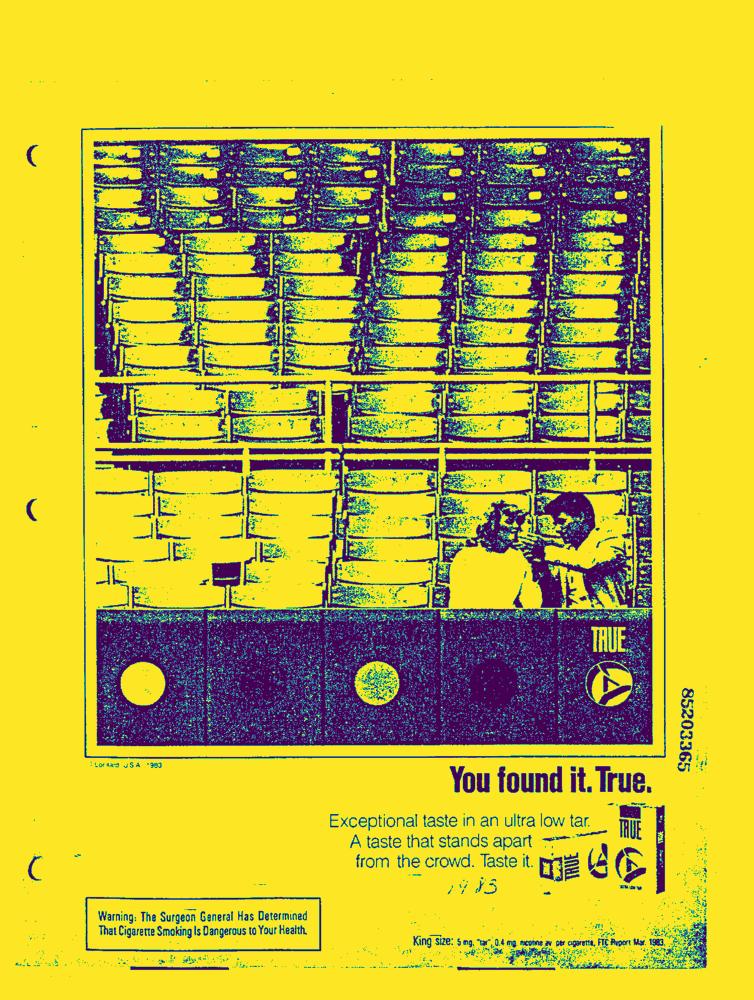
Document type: AD